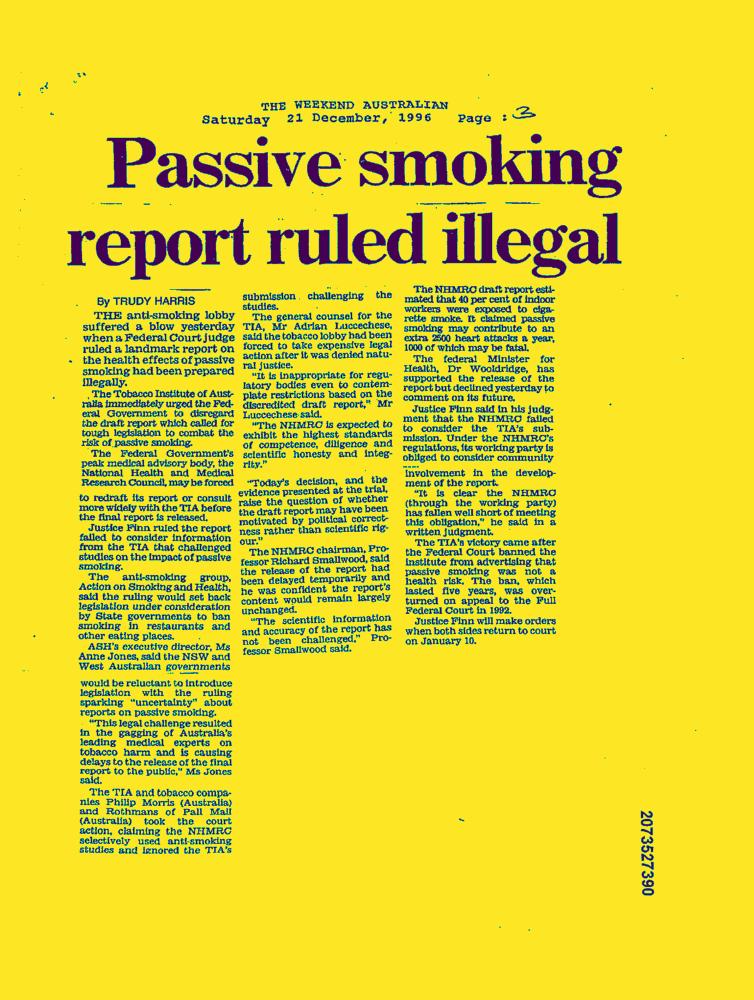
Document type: News-Article